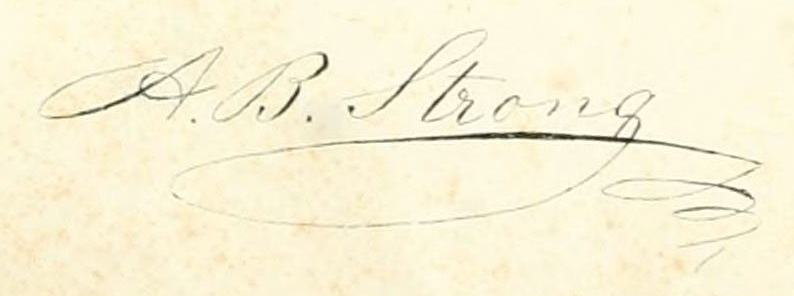
Signature of: asa b strong